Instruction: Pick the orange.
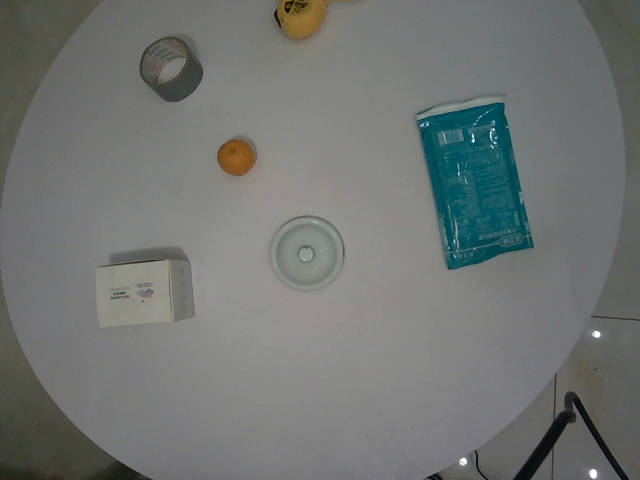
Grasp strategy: vertical